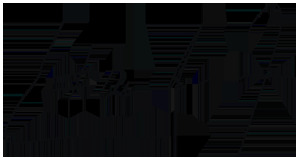
Signature of: eduardo frei ruiz tagle